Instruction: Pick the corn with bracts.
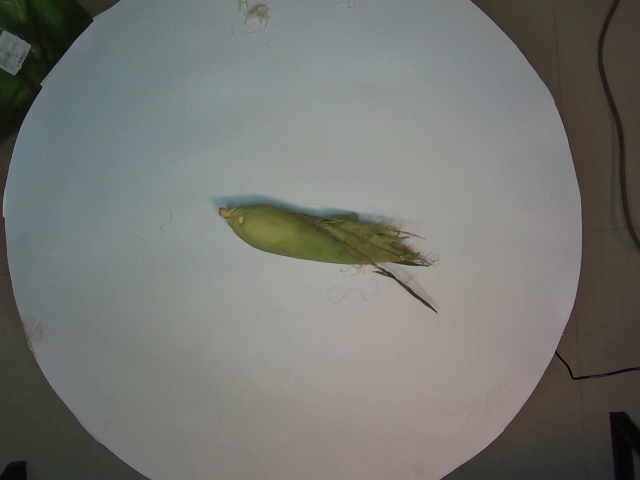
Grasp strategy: vertical